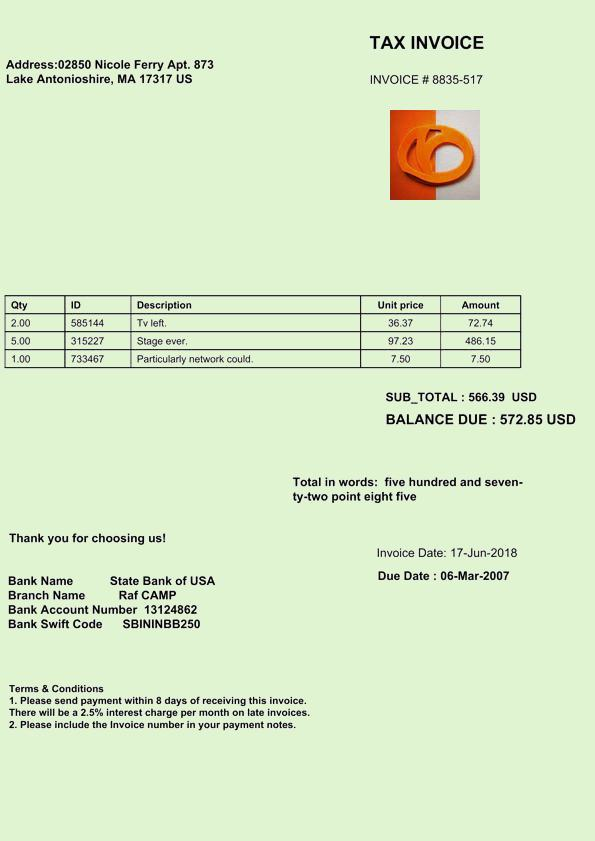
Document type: Invoice